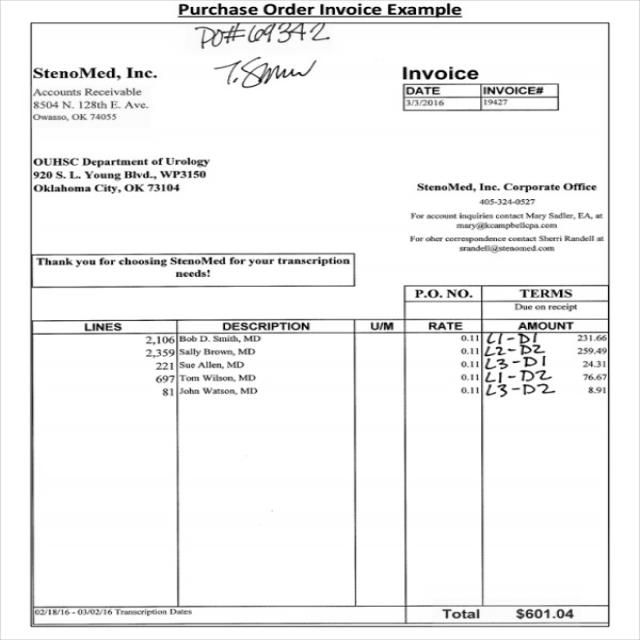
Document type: Invoice